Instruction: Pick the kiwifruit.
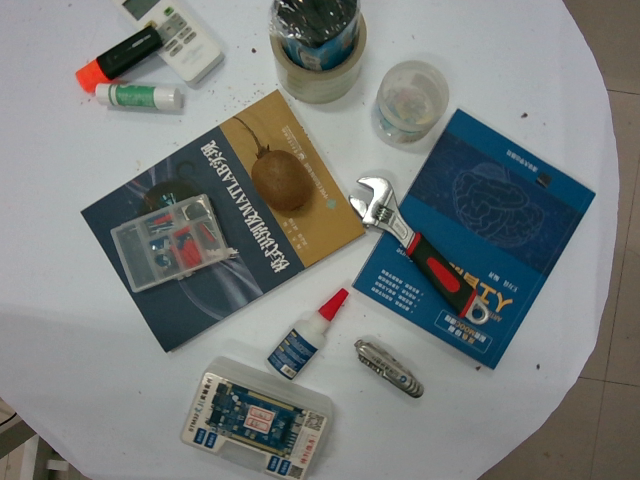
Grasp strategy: vertical